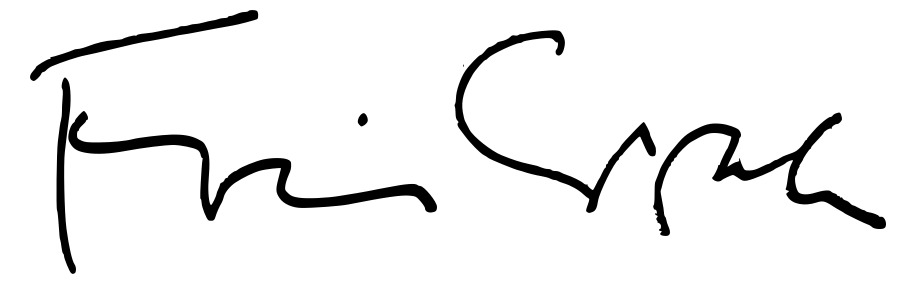
Signature of: francis ford coppola